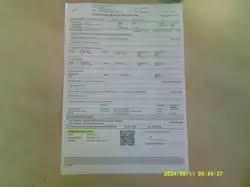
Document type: Invoice